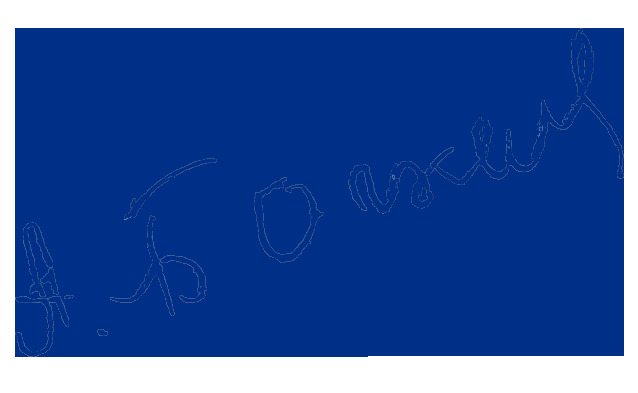
Signature of: andrey bochkin